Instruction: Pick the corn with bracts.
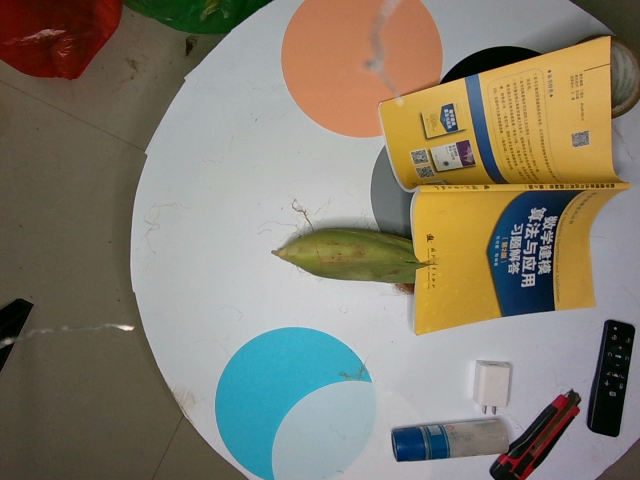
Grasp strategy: vertical